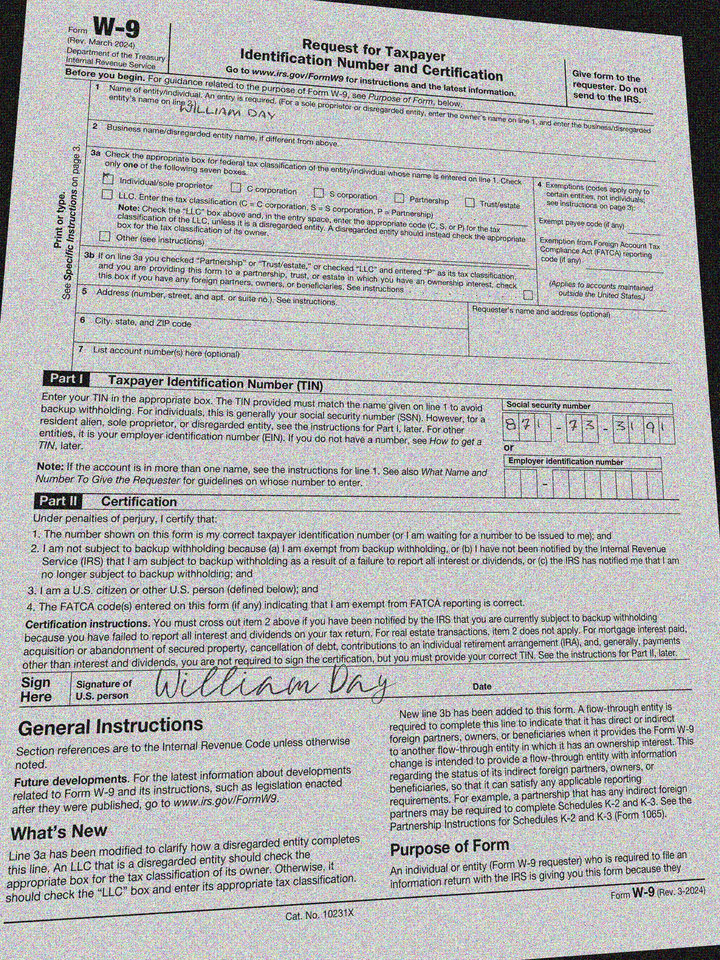
cbx: yes
ssn: 871733191
enm: William Day